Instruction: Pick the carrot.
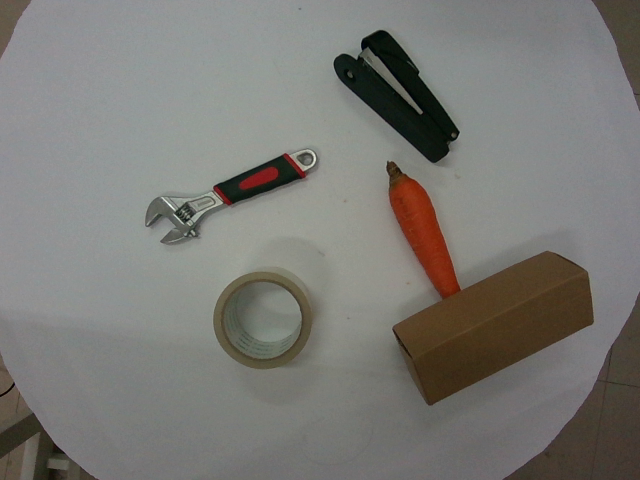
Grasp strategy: vertical